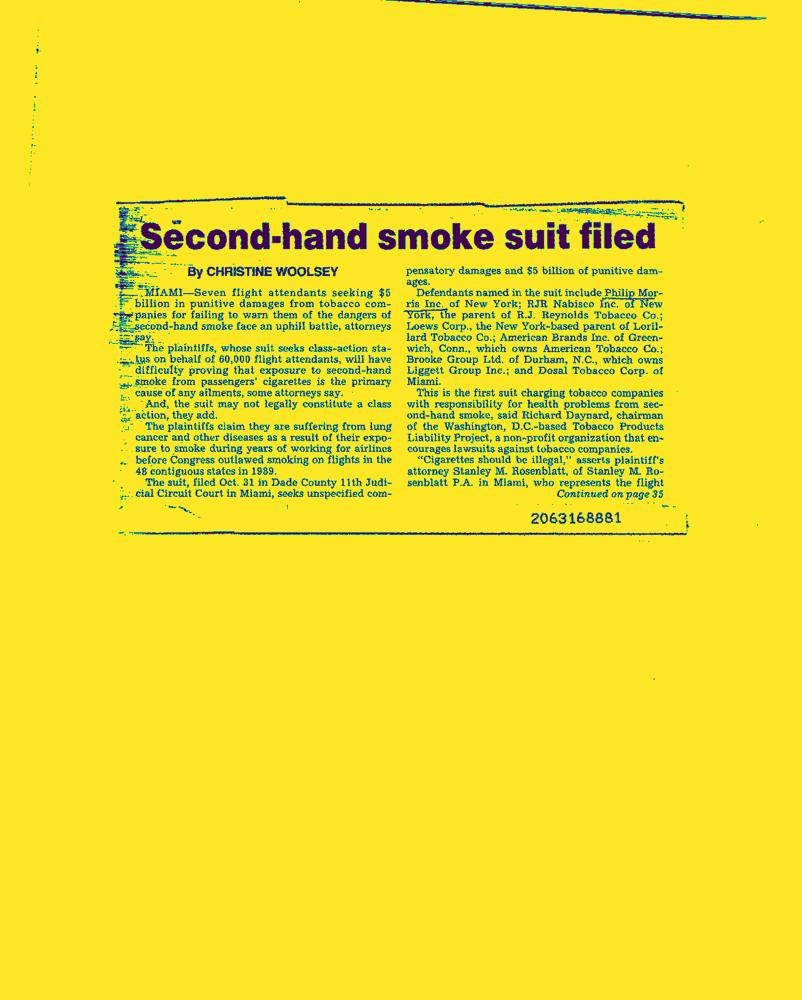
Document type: News-Article